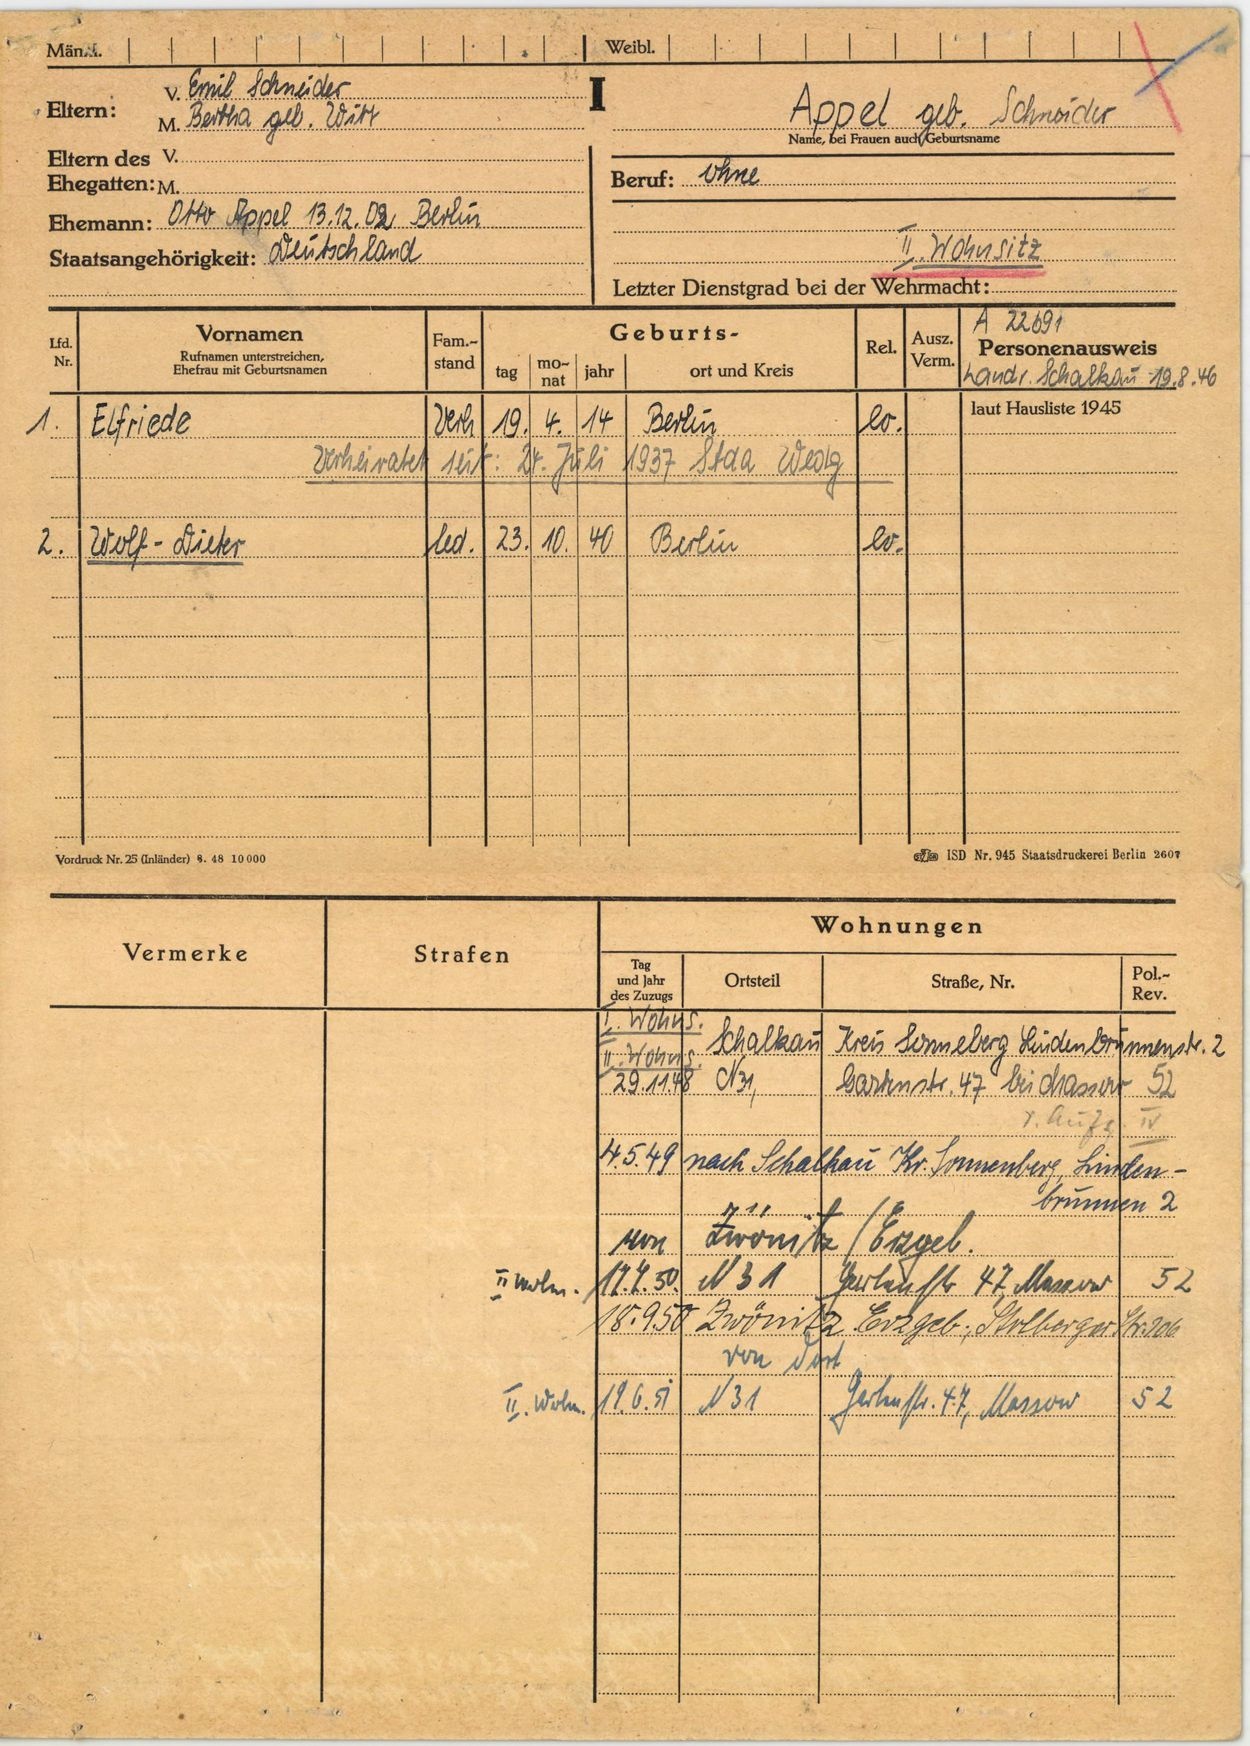
Appel geb. Schneider